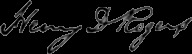
Signature of: henry darwin rogers